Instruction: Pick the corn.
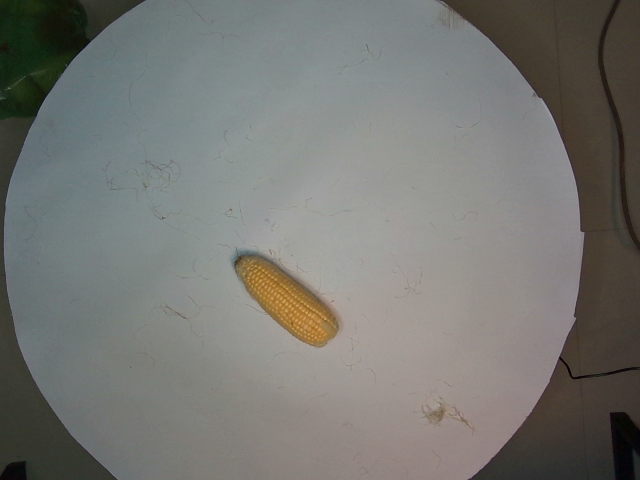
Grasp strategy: vertical